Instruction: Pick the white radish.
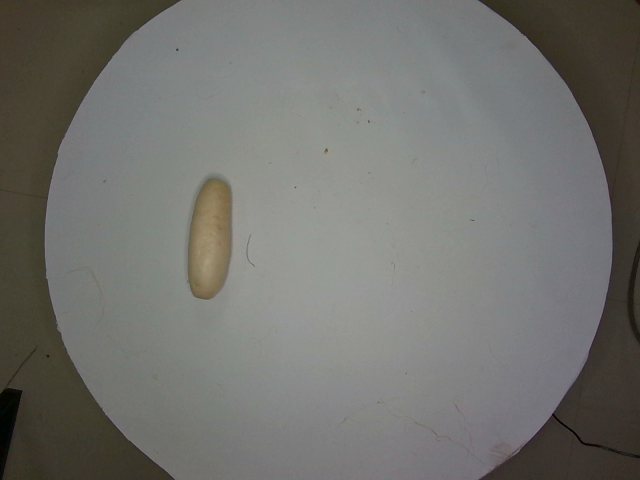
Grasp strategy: vertical